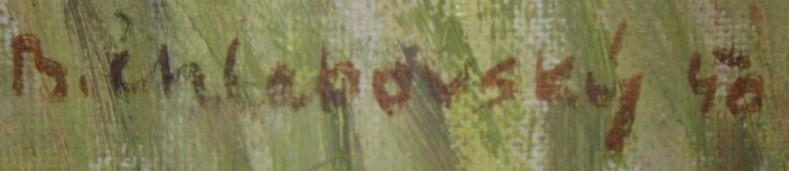
Signature of: bohumil chlebovský